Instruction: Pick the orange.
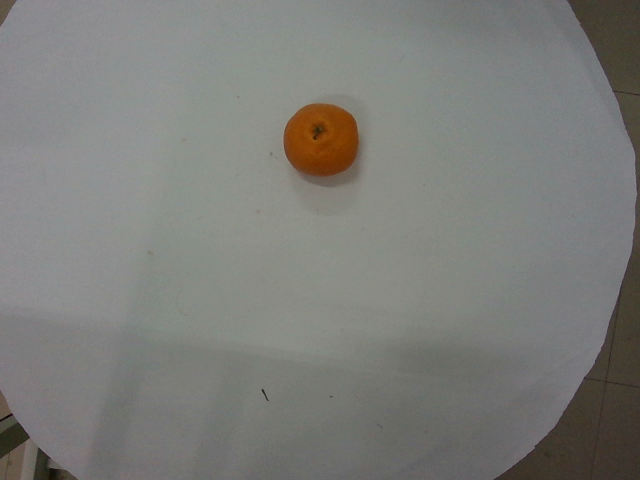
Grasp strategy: vertical